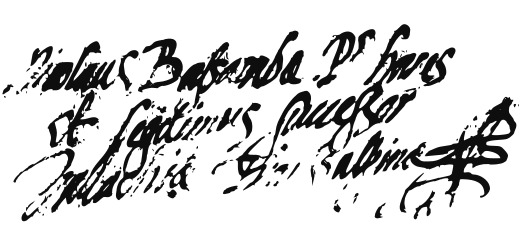
Signature of: banul mărăcine